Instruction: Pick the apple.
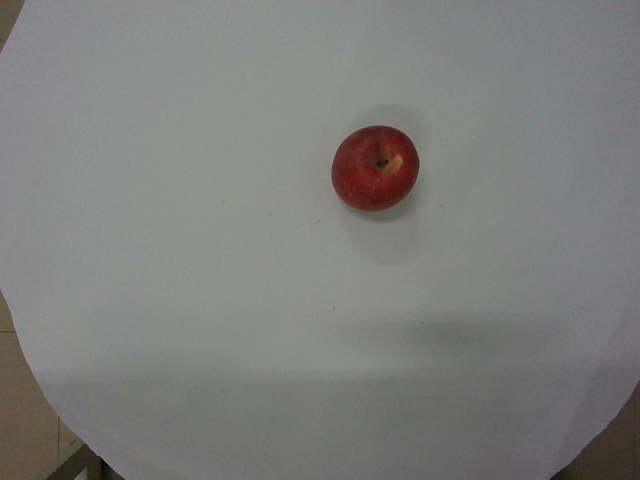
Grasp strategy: vertical